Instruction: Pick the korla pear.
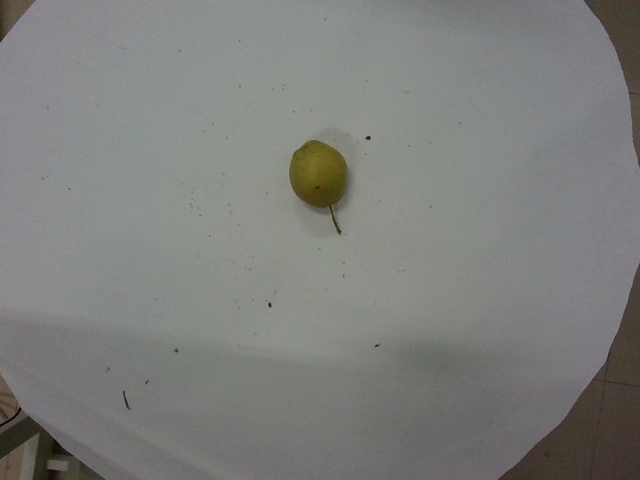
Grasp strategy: vertical